Extract the amount written in words, the amount in digits, the name of the payee, the date on the cheque, and the bank's name from the image.
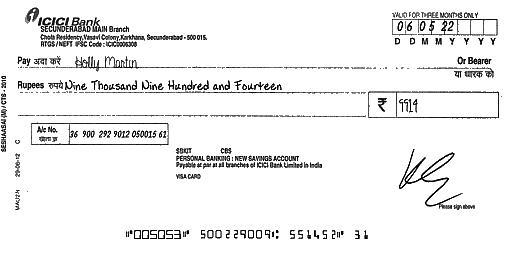
amt_in_words: Nine Thousand Nine Hundred and Fourteen
amt_in_figures: 9914
payee_name: Holly Martin
bank_name: ICICI Bank
cheque_date: 06/05/22